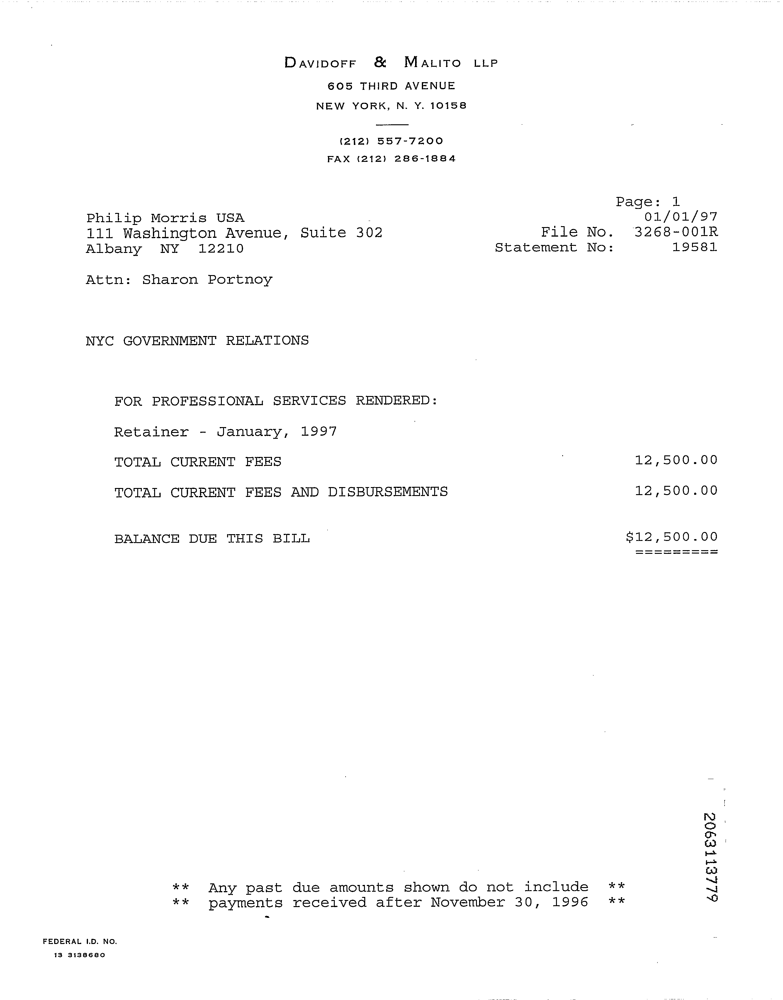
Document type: Invoice